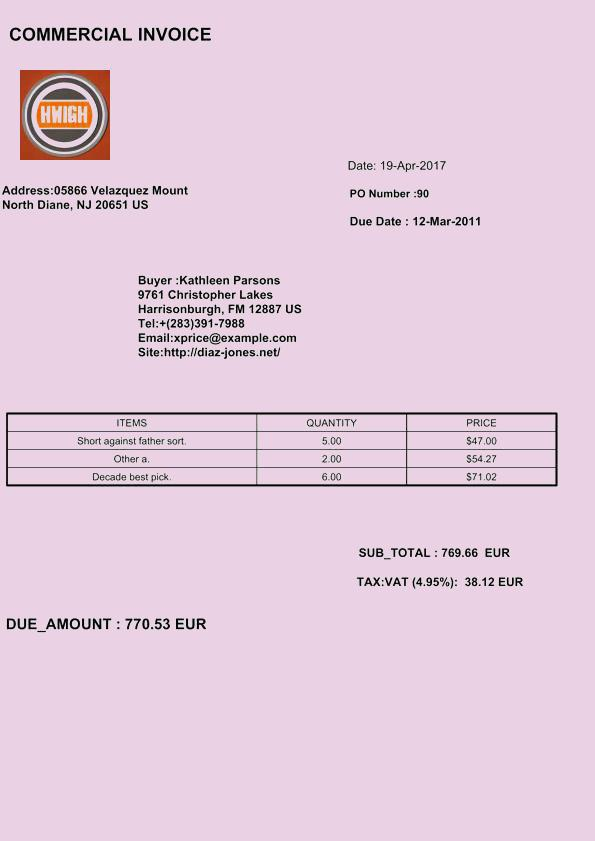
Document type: Invoice